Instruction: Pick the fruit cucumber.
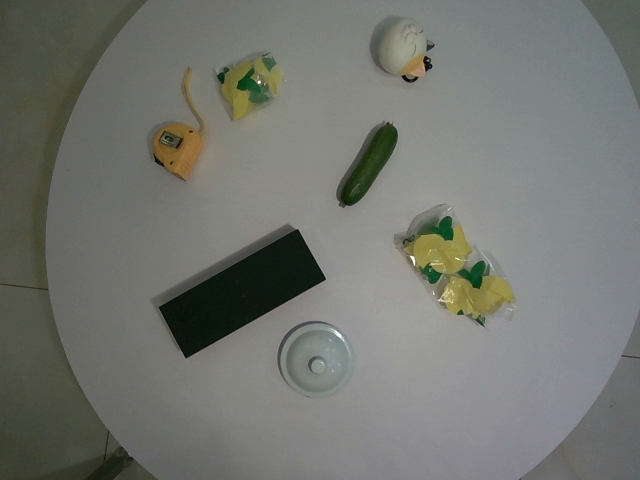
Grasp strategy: vertical